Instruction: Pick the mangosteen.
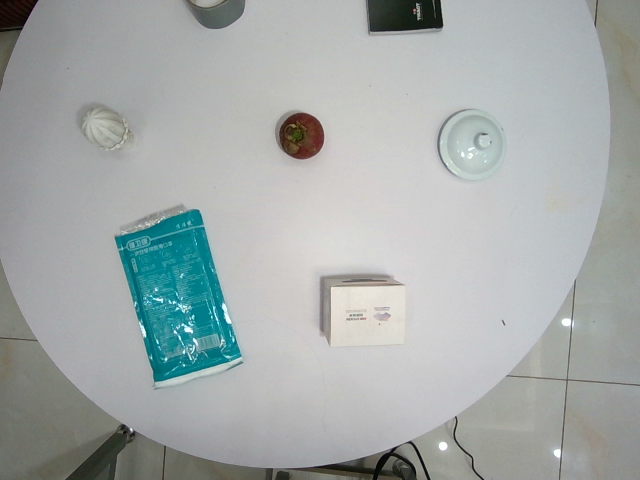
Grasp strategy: vertical